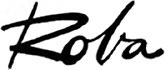
Signature of: jean roba